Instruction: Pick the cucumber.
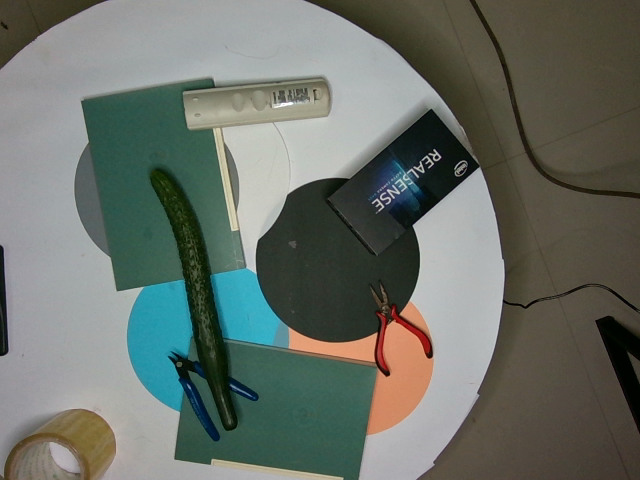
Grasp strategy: vertical